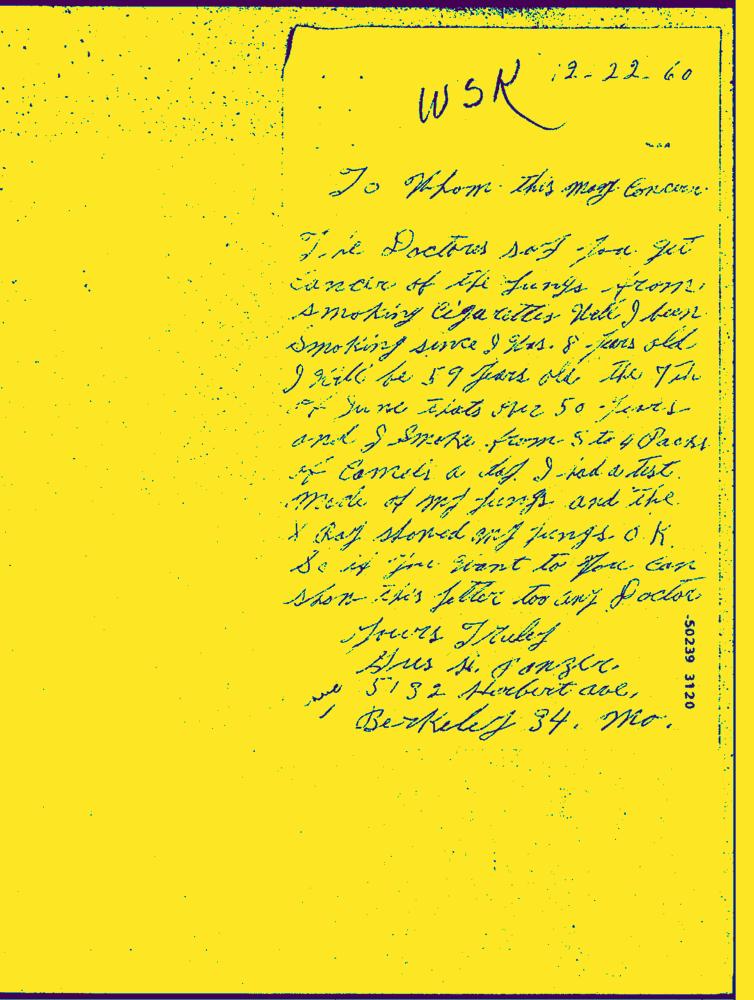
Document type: Hand-Written